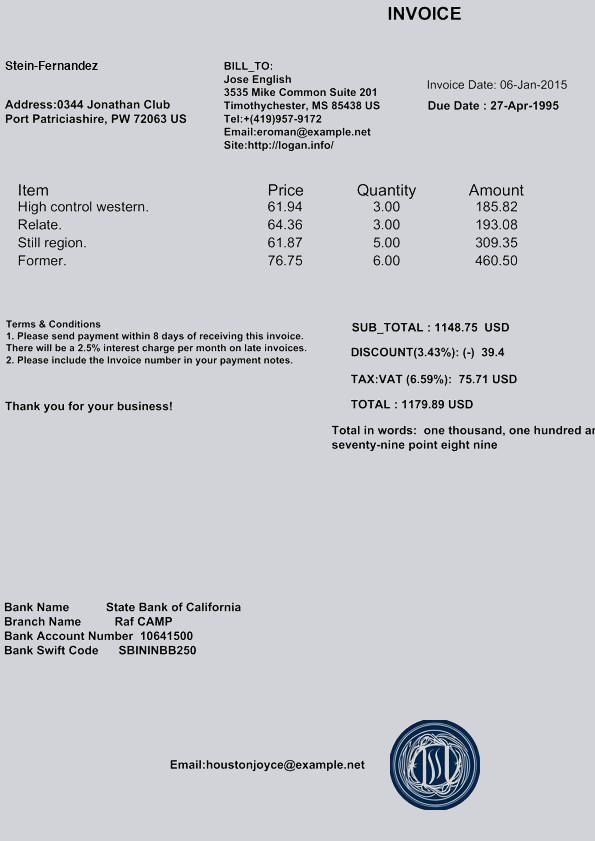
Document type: Invoice